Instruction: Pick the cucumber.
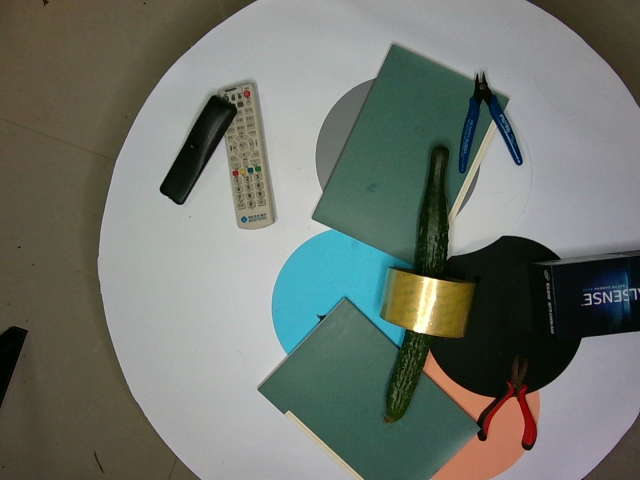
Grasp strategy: vertical